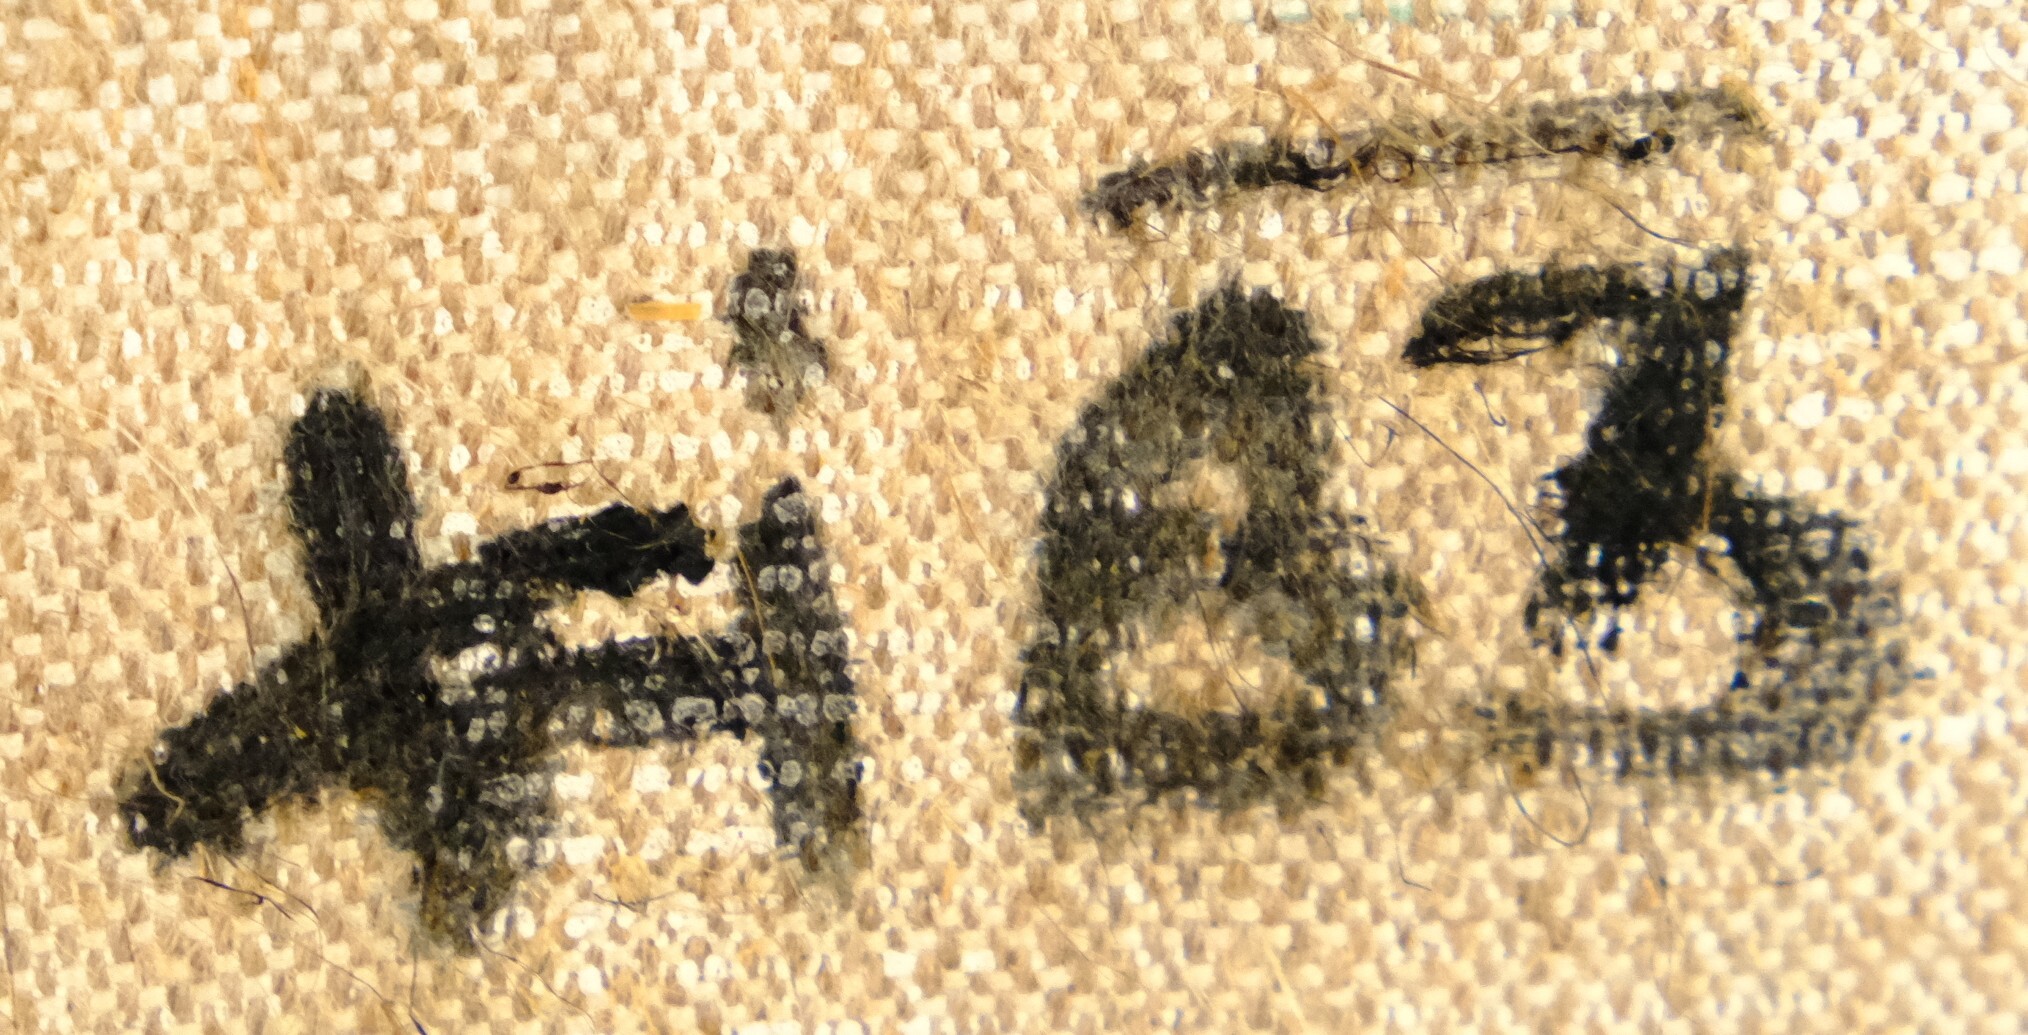
Signature of: stanislav diviš